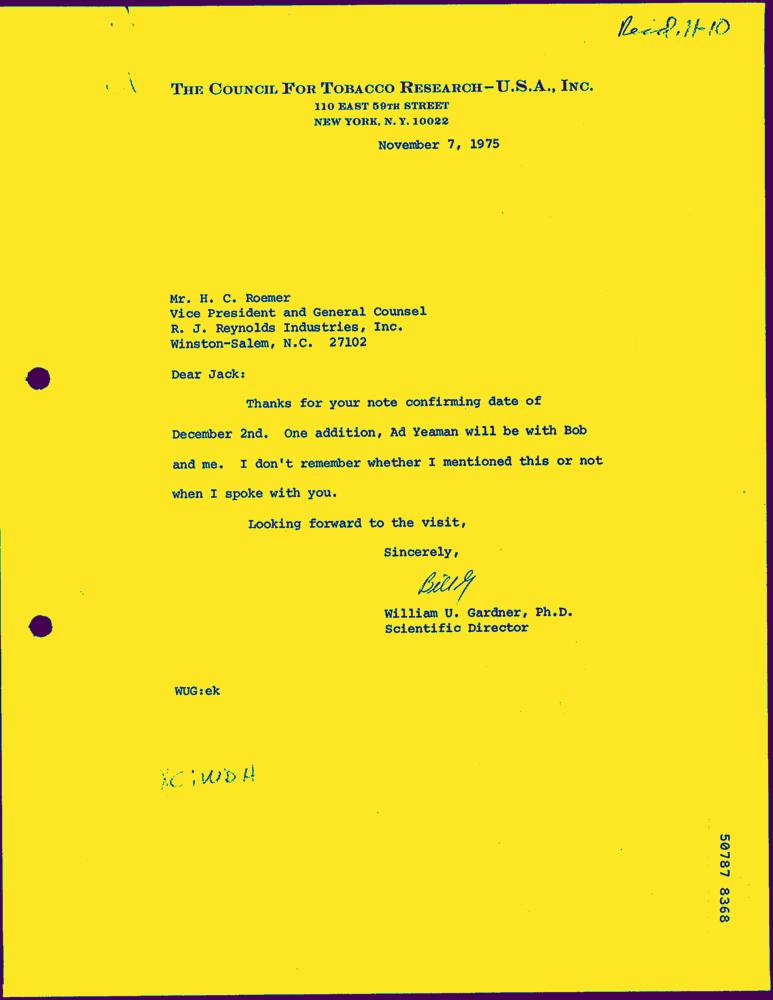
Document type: Letter-Doc